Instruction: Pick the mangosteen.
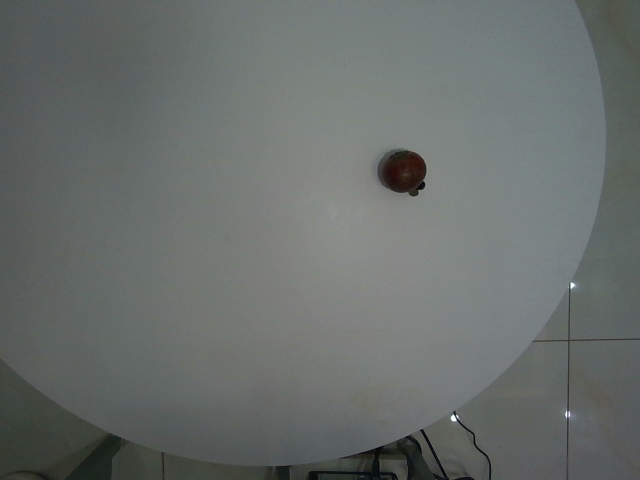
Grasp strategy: vertical